Question: What is the potential diagnosis?
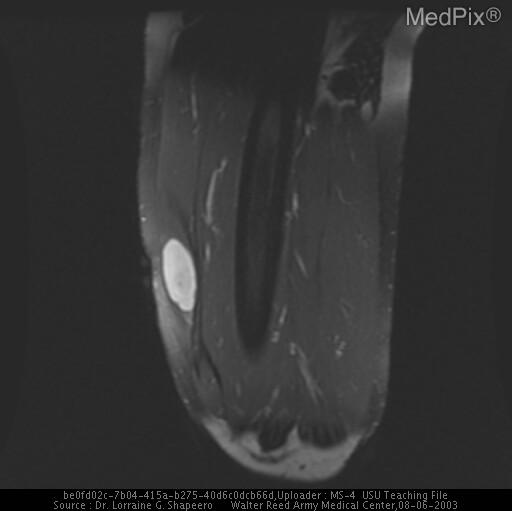
Answer: The possible diagnosis includes Myxoid liposarcoma, Myxoid malignant fibrous histiocytoma.